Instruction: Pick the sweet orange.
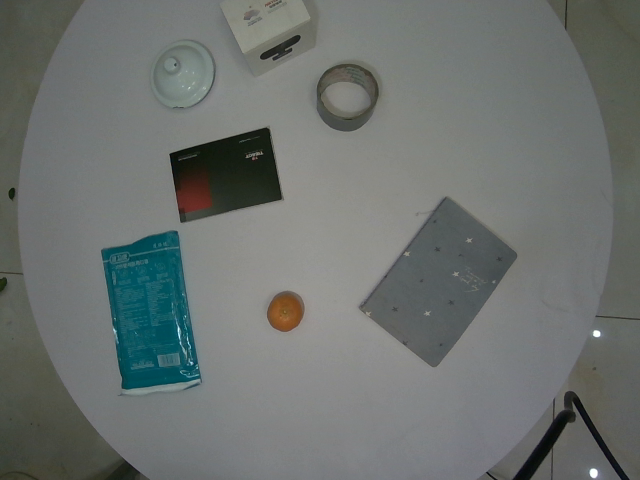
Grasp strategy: vertical